Question: What was observed in the imaging?
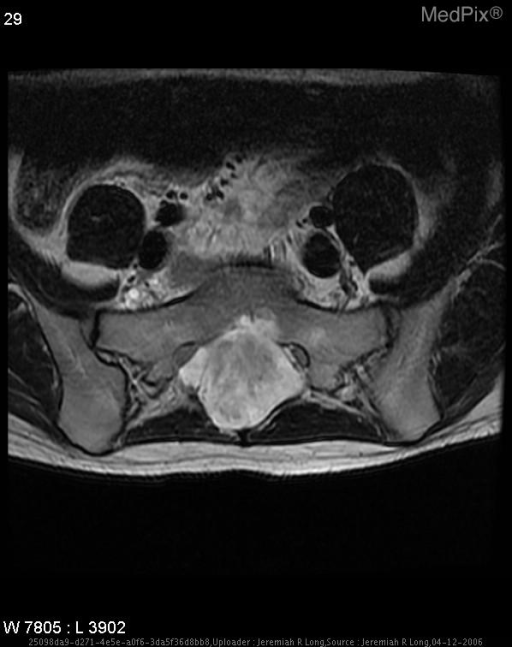
Answer: The imaging shows In the spinal canal, from approximately the mid body of T11 through the sacrum, is a large expansile intradural mass which is isointense to the cord on T1, hyperintense to the cord on T2 and avidly enhances with gadolinium albeit eterogeneously.  Marked scalloping of the posterior vertebral bodies is noted most marked in the sacrum.

	This mass in the lumbar region extends into the neural foramina at all levels and expands the neural foramina at the lower segments with extension out of the right neural foramina at L5-S1.
	At the level of L4, there is a focal T2 bright lesion which may represent a small fatty element or small region of hemorrhage. In the spinal canal, from approximately the mid body of T11 through the sacrum, is a large expansile intradural mass which is isointense to the cord on T1, hyperintense to the cord on T2 and avidly enhances with gadolinium albeit heterogeneous.  Marked scalloping of the posterior vertebral bodies is noted at these levels which increased extending caudally, most marked in the
sacrum.  There is also canal expansion at L5 and into the sacrum.
	This mass in the lumbar region extends into the neural foramina at all levels and expands the neural foramina at the lower segments with likely extension out of the right neural foramina at L5-S1.
	At the level of L4, within the mass within the canal, there is a focal T2 bright lesion which may represent a small fatty element or small region of hemorrhage..